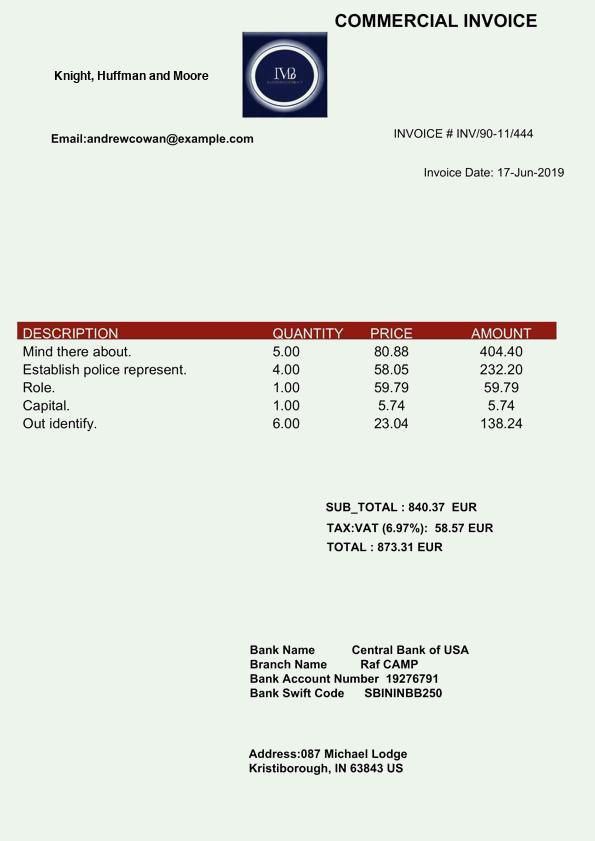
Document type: Invoice